Question: What tax district, tax-rate area, or tax area code is specified in the document?
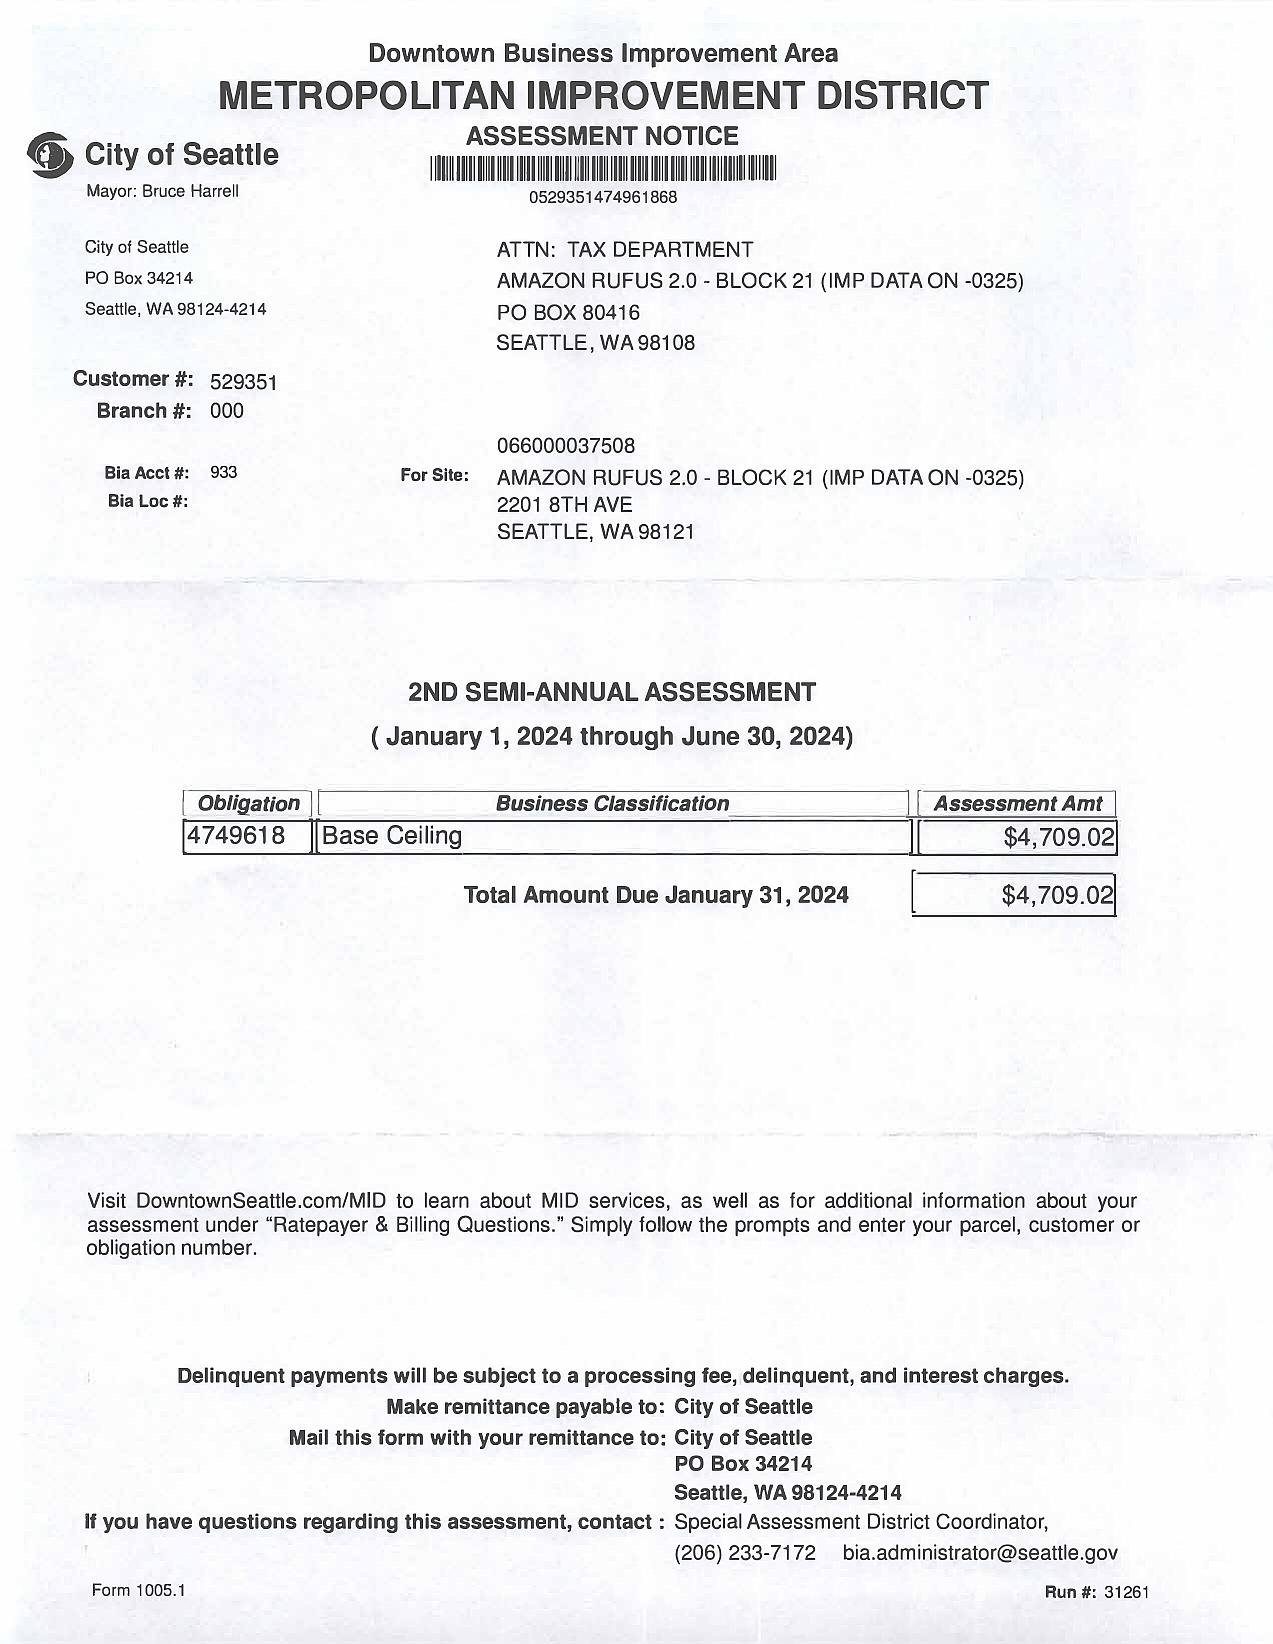
Answer: "933"